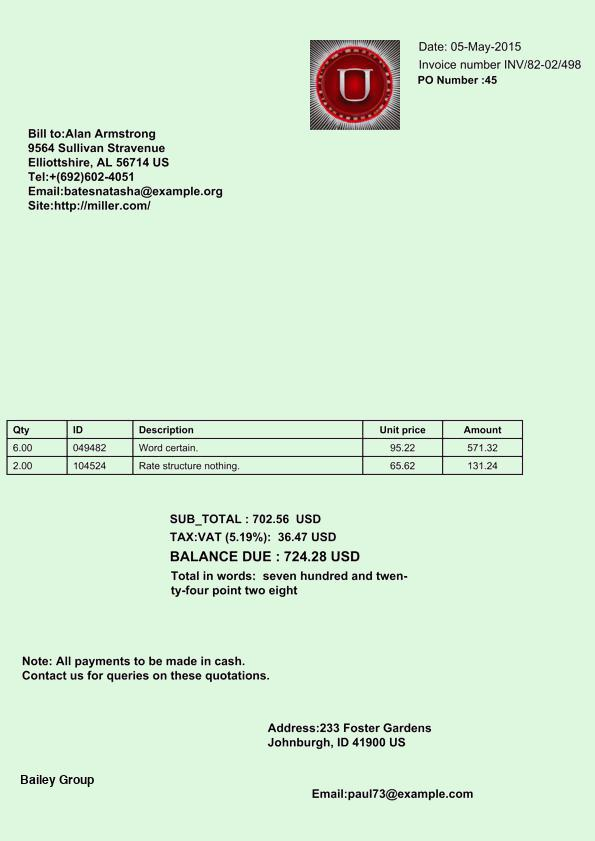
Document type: Invoice